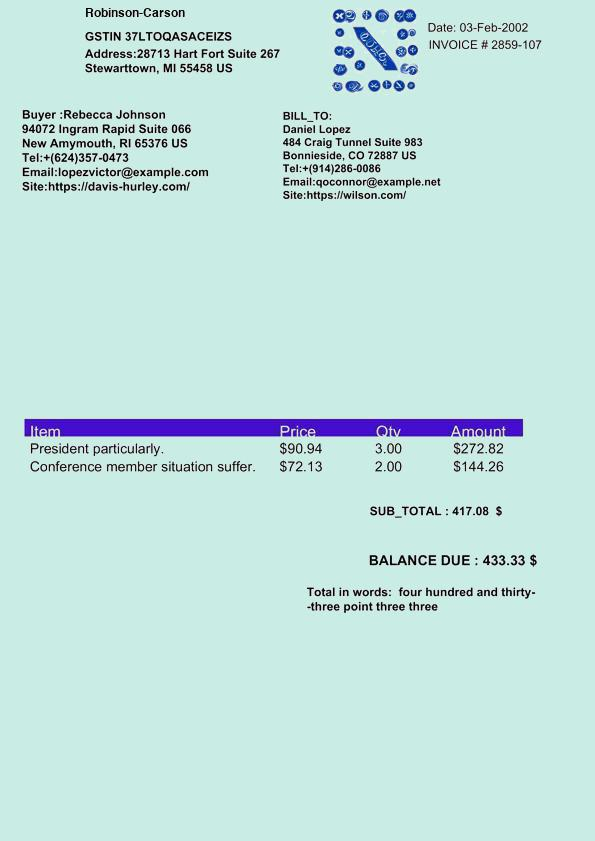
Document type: Invoice